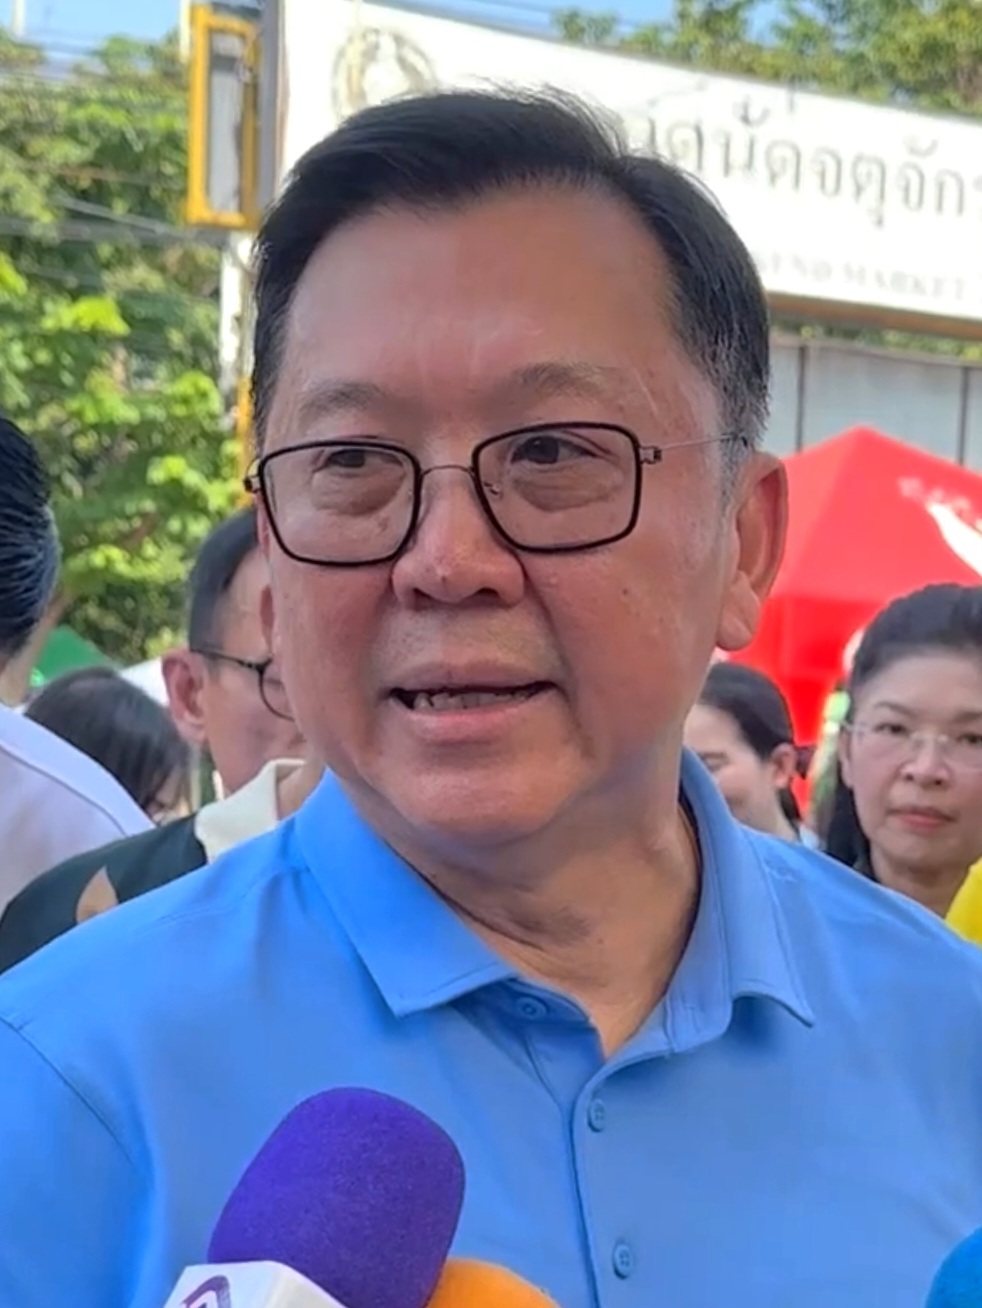
Signature of: jatuporn burutpat